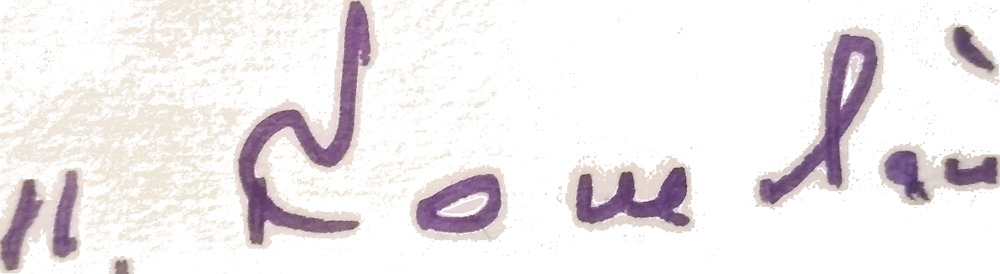
Signature of: pyotr koshevoy